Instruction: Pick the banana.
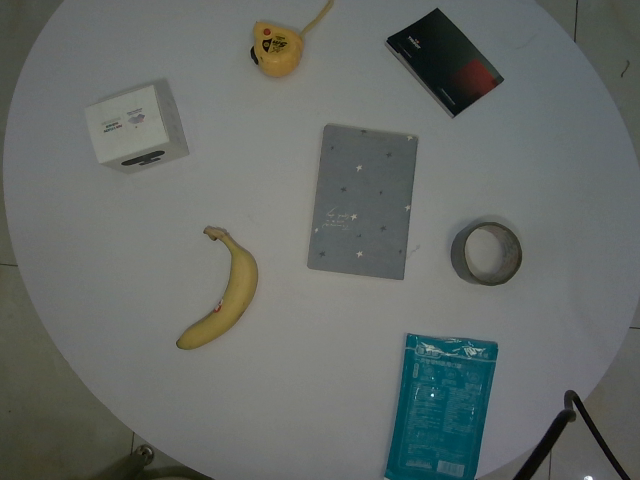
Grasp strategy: vertical